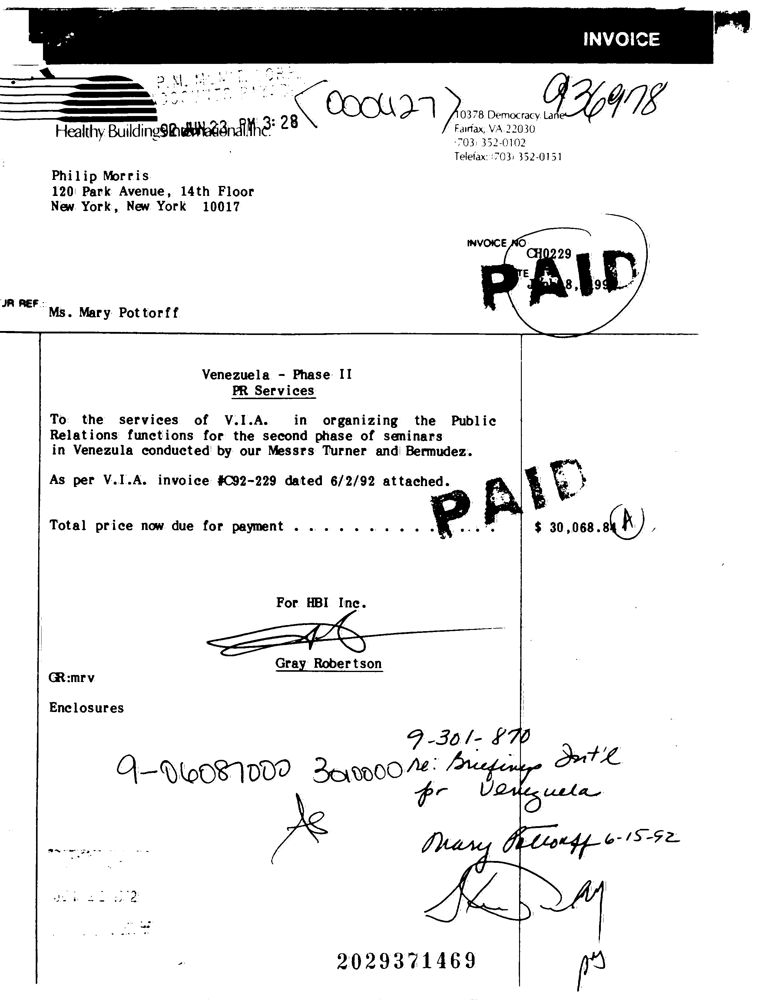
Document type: Invoice